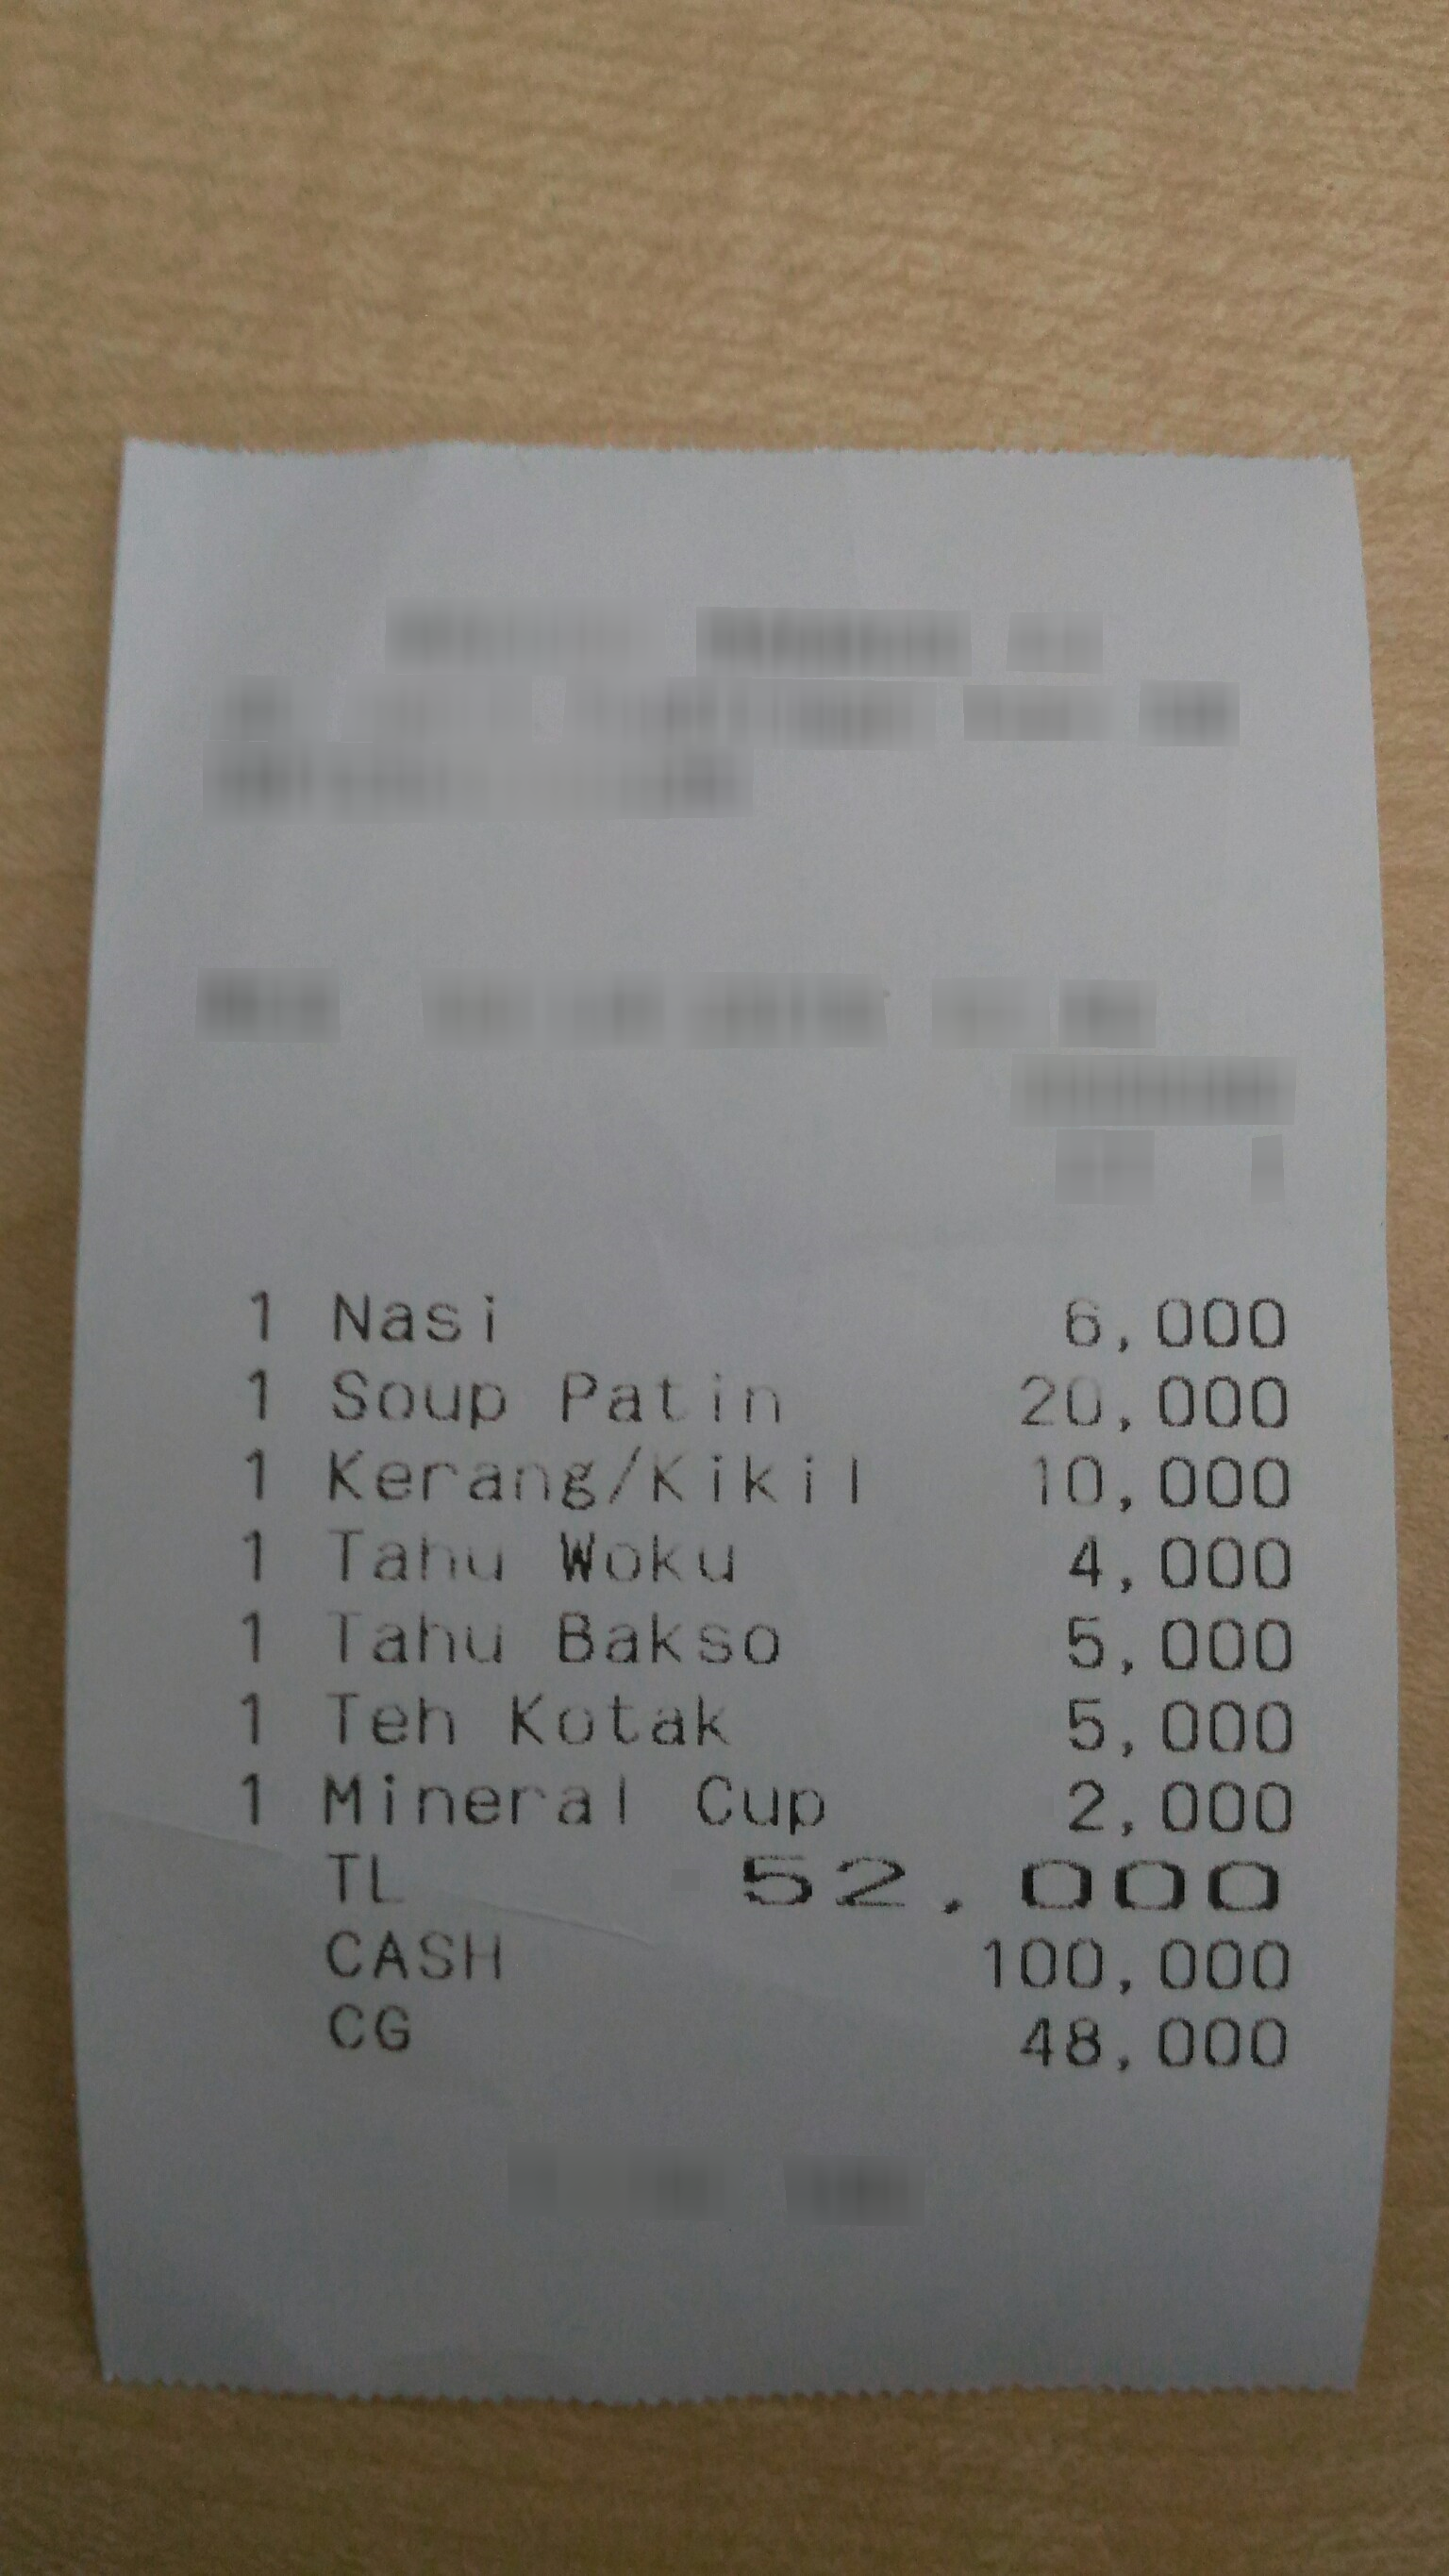
Number of items: 7
Total: 52,000
OCR text regions:
text: TL
text: 52,000
text: CASH
text: 100,000
text: CG
text: 48,000
text: 1
text: Nasi
text: 6,000
text: 1
text: Soup
text: Patin
text: 20,000
text: 1
text: Kerang/Kikil
text: 10,000
text: 1
text: Tahu
text: Woku
text: 4,000
text: 1
text: Tahu
text: Bakso
text: 5,000
text: 1
text: Teh
text: Kotak
text: 5,000
text: 1
text: Mineral
text: Cup
text: 2,000